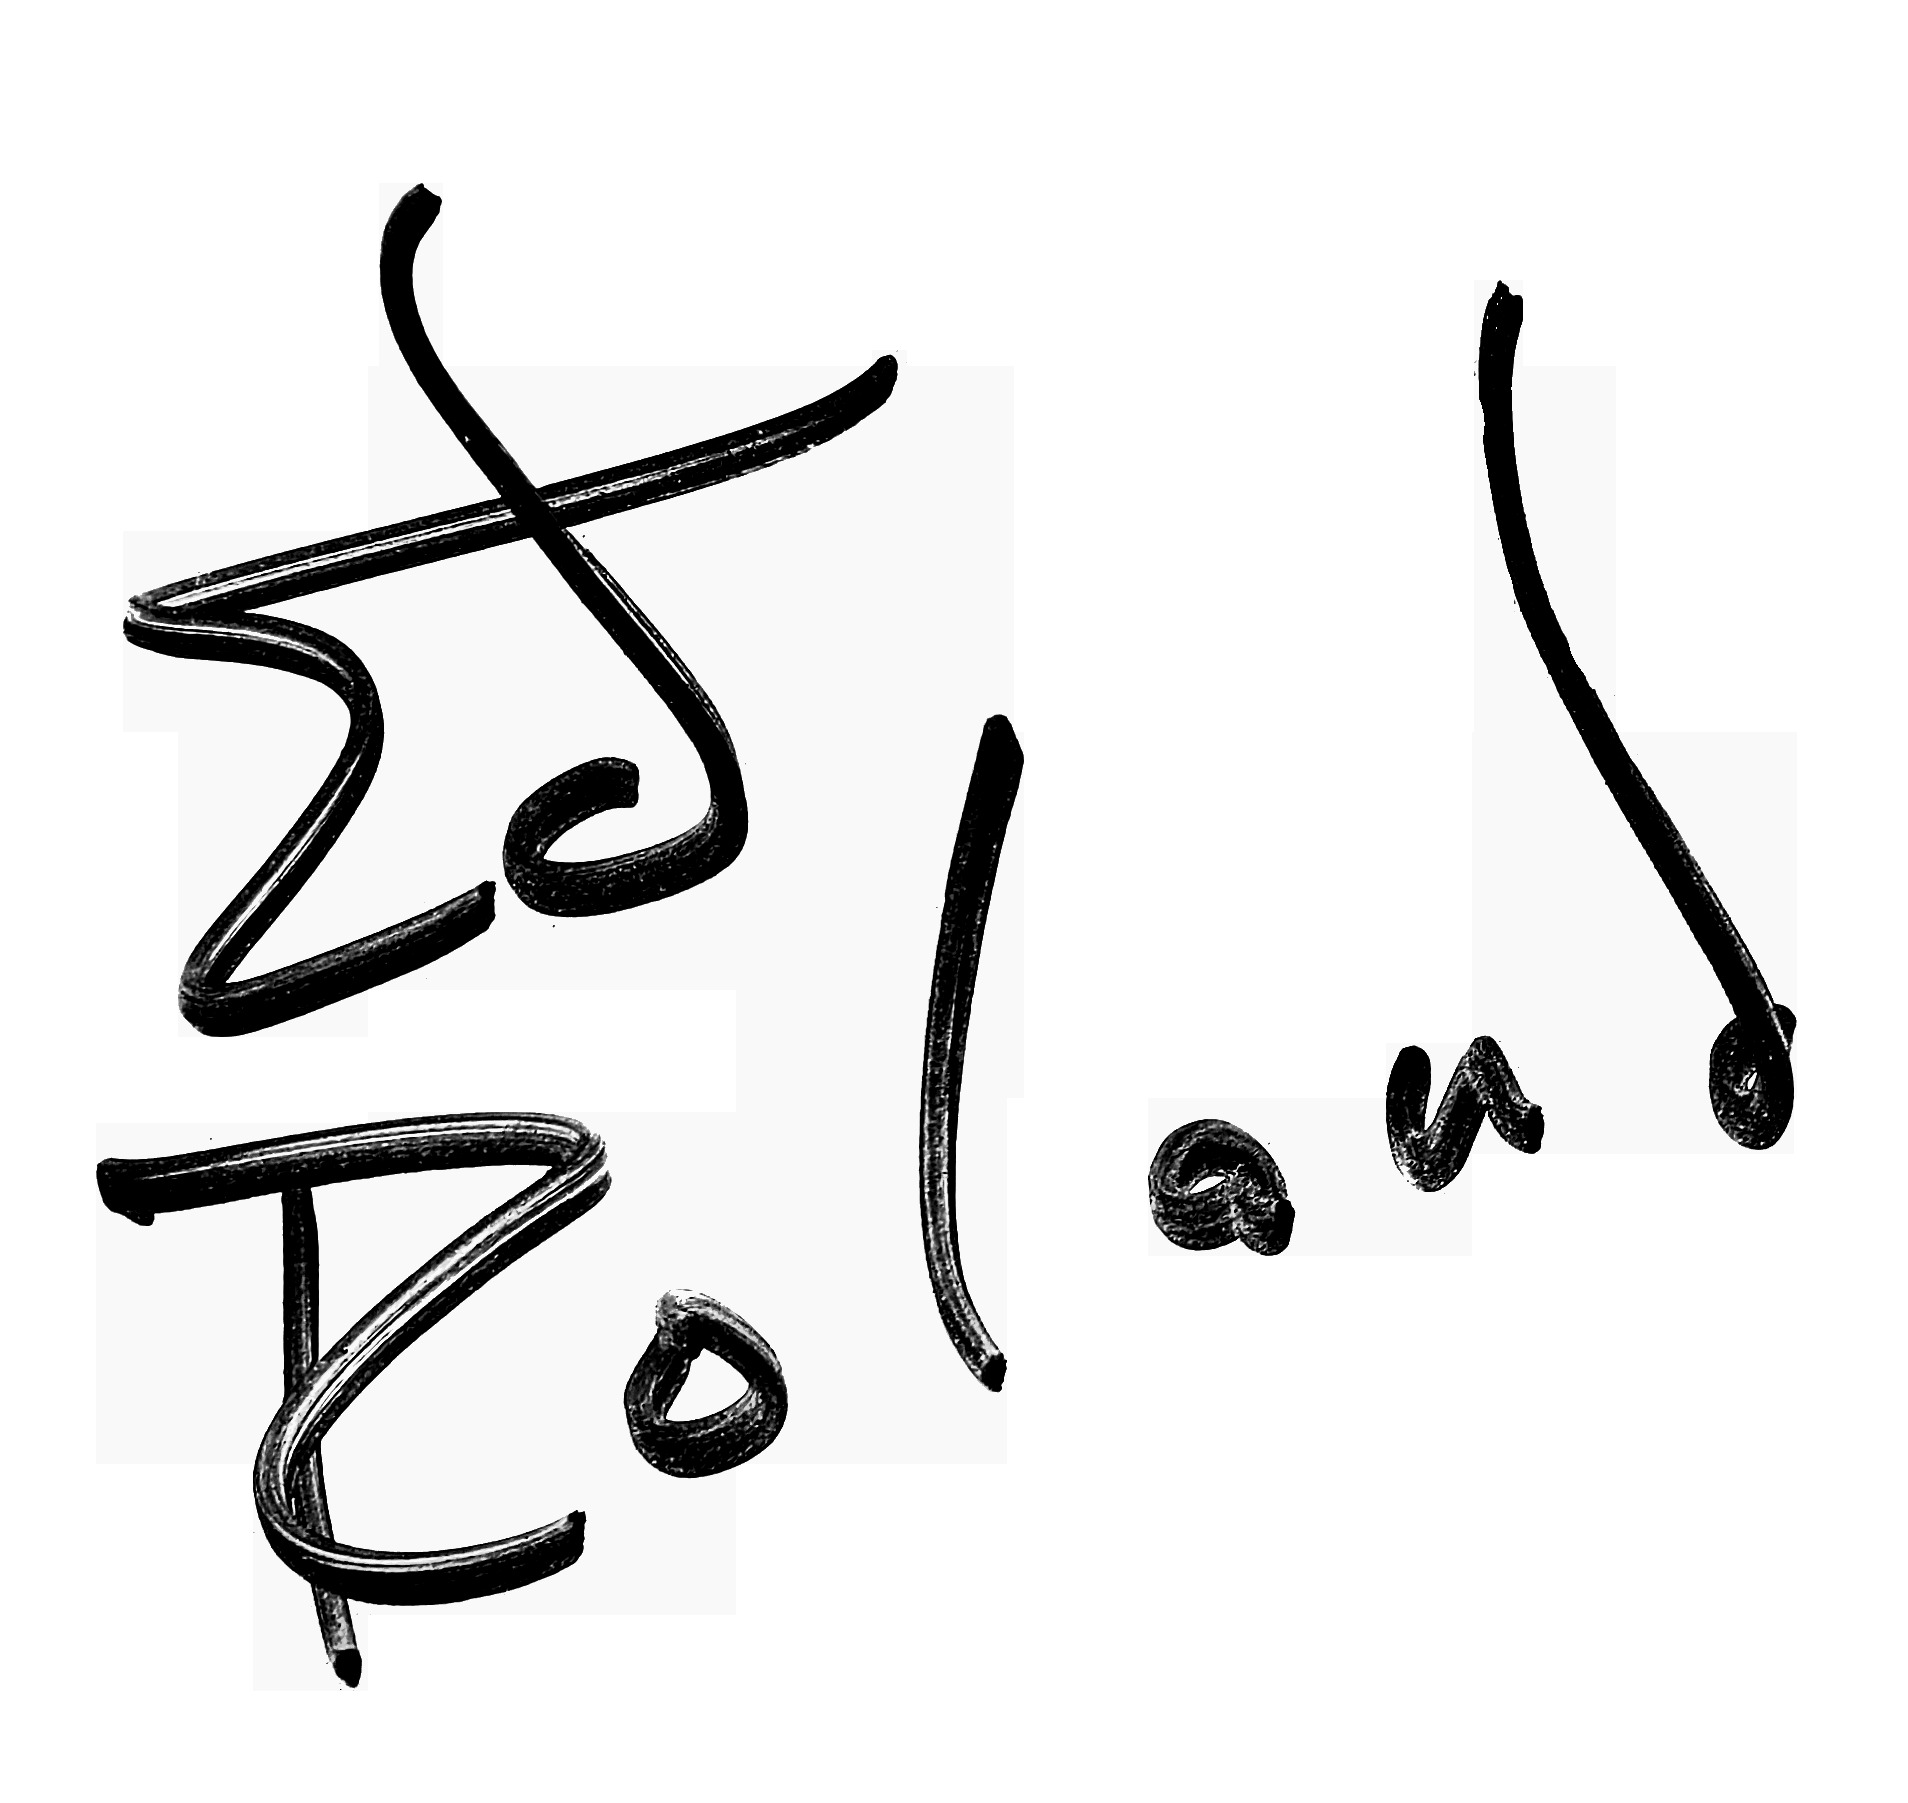
Signature of: ed roland